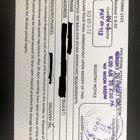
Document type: Invoice